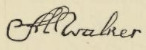
Signature of: alexander walker